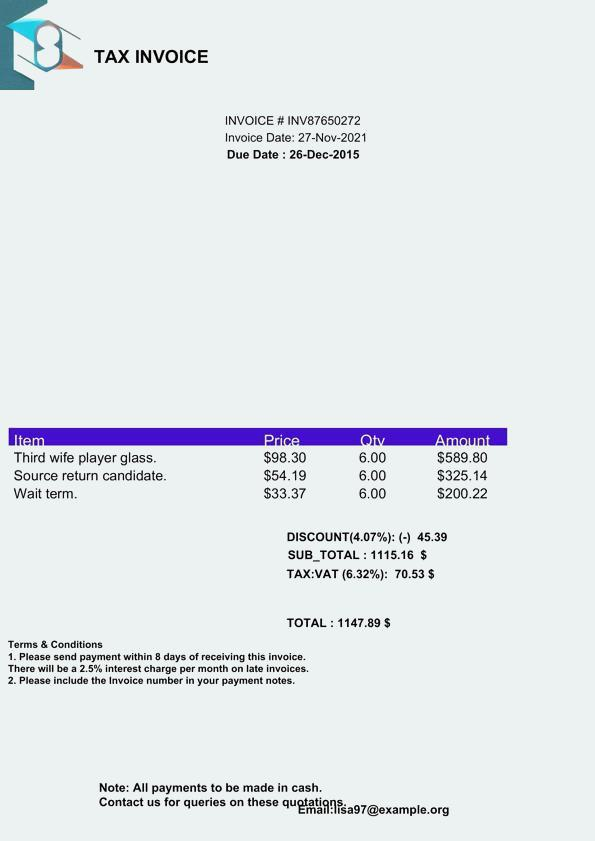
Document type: Invoice